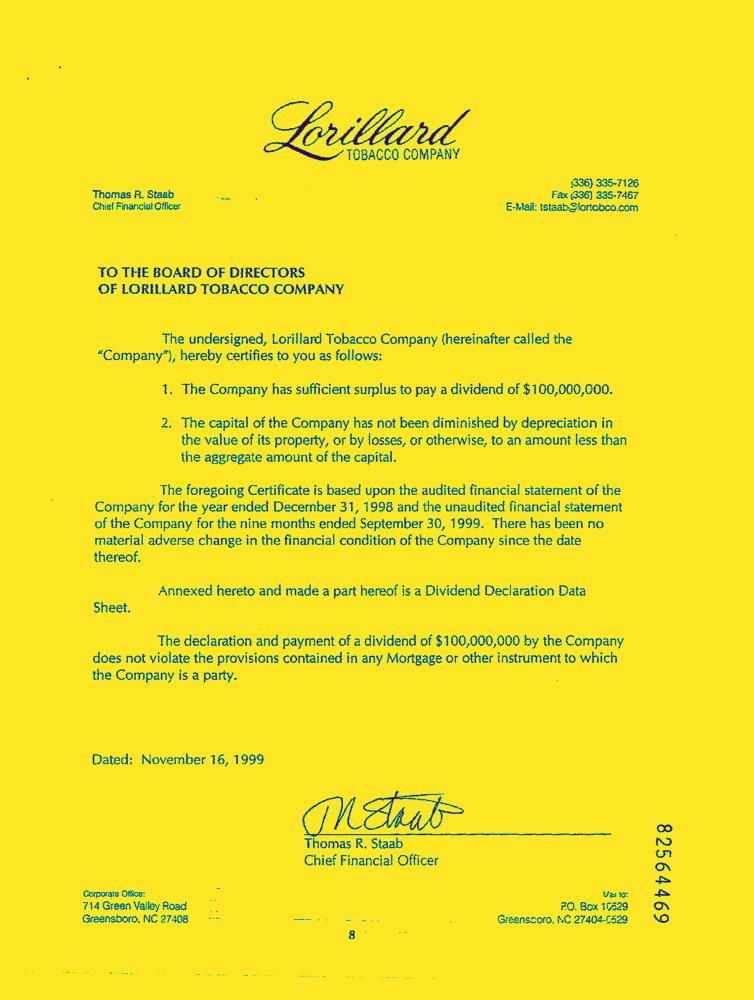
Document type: Letter-Doc